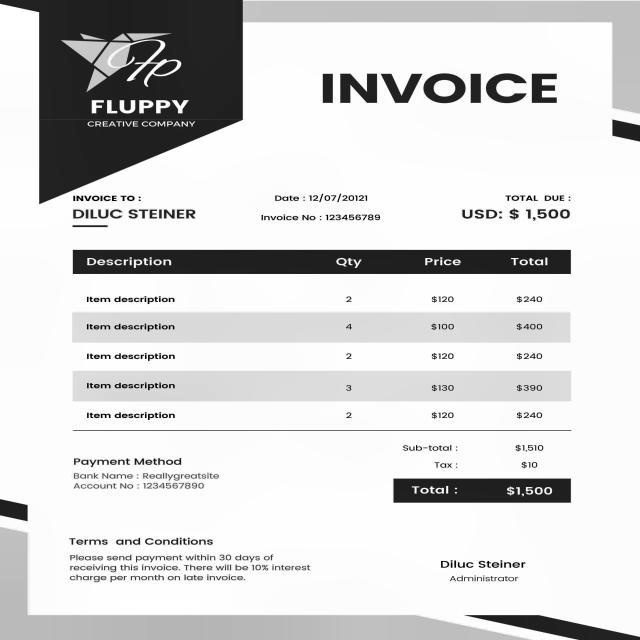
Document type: Invoice